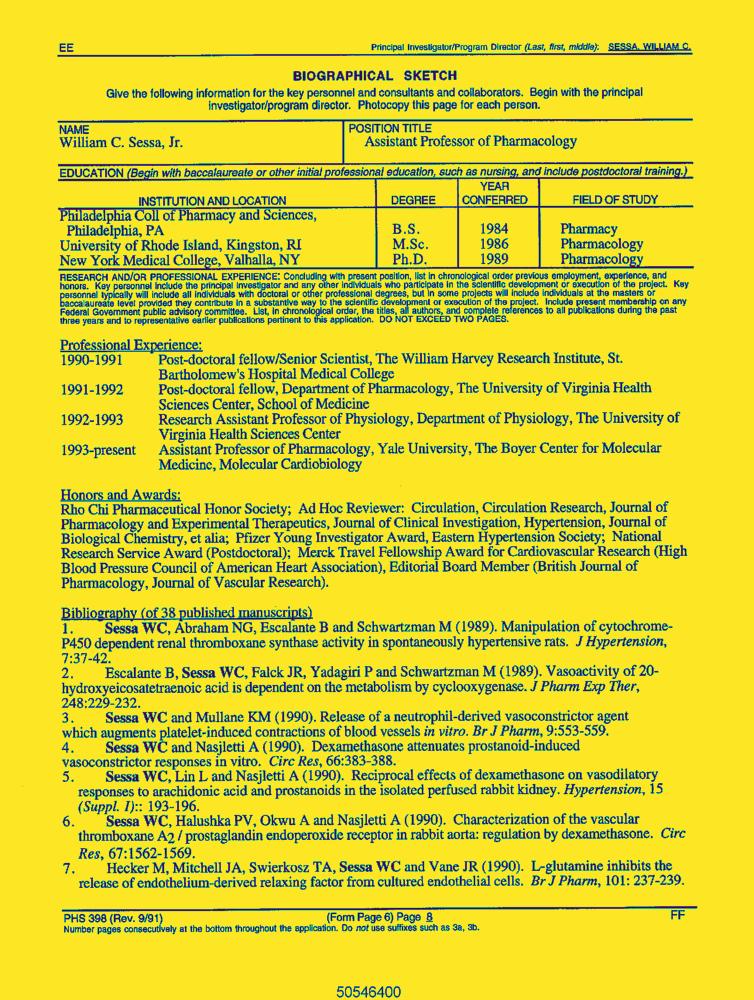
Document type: Resume-Doc